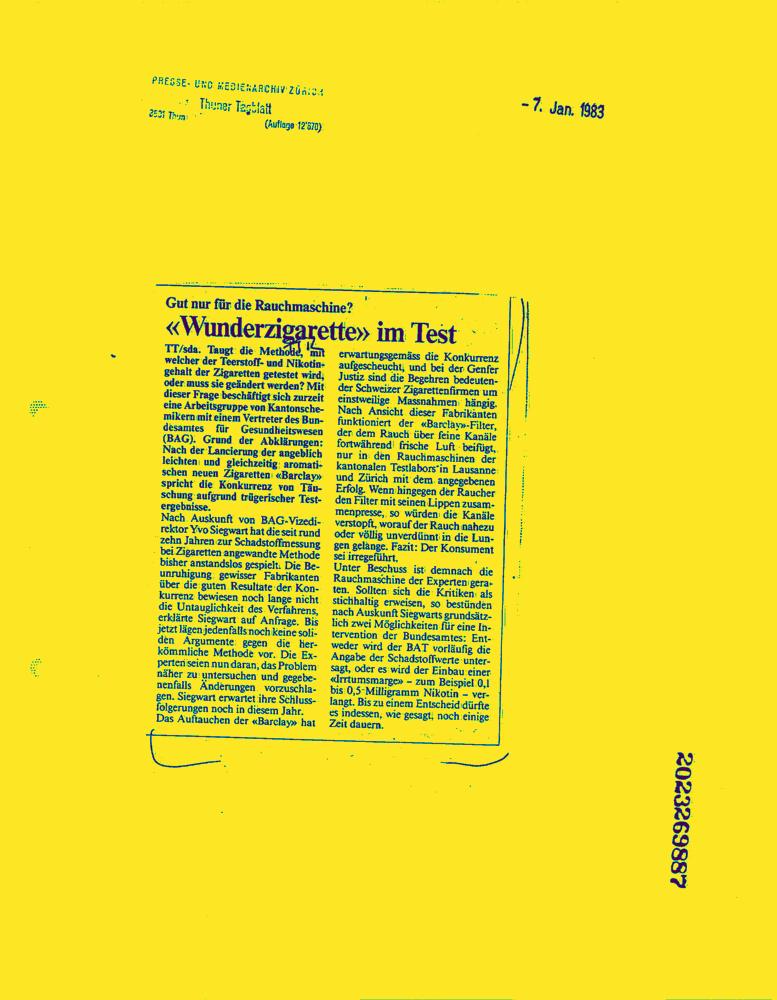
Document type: News-Article